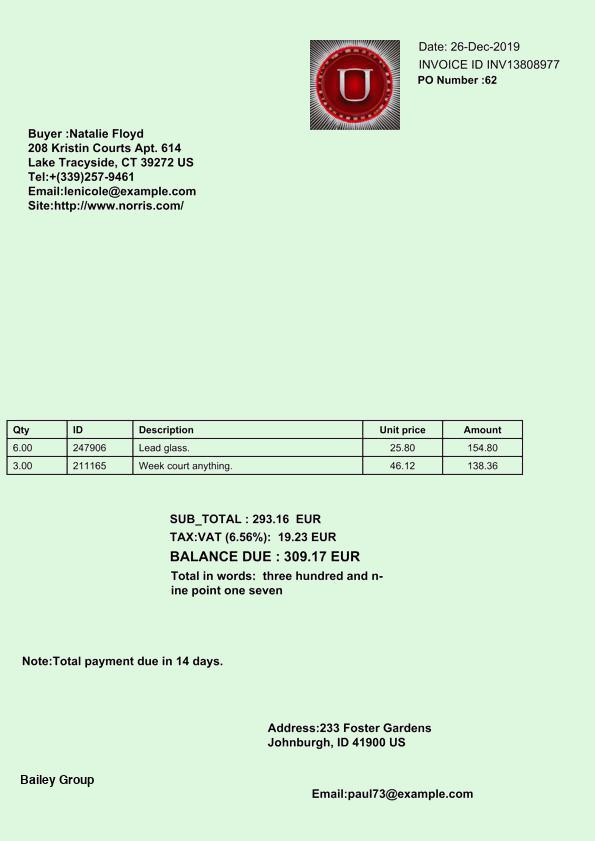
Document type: Invoice